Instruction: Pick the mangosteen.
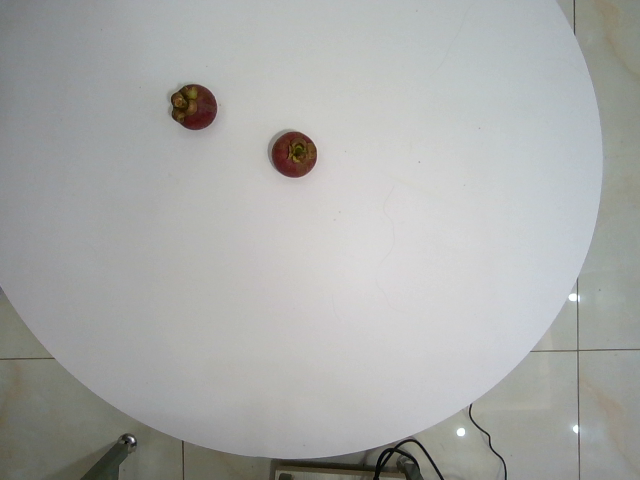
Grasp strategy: vertical